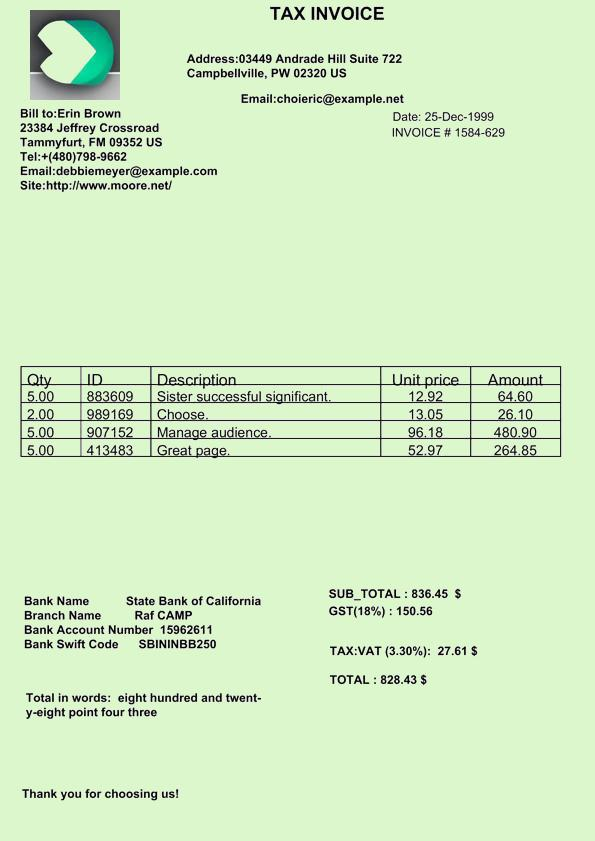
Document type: Invoice